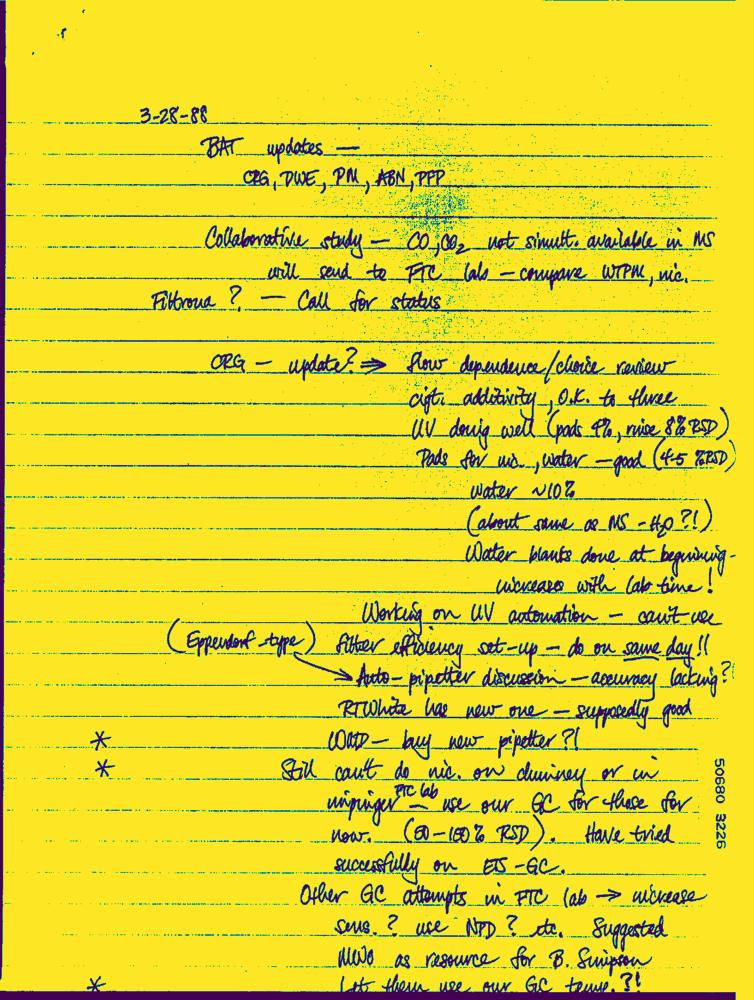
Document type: Hand-Written